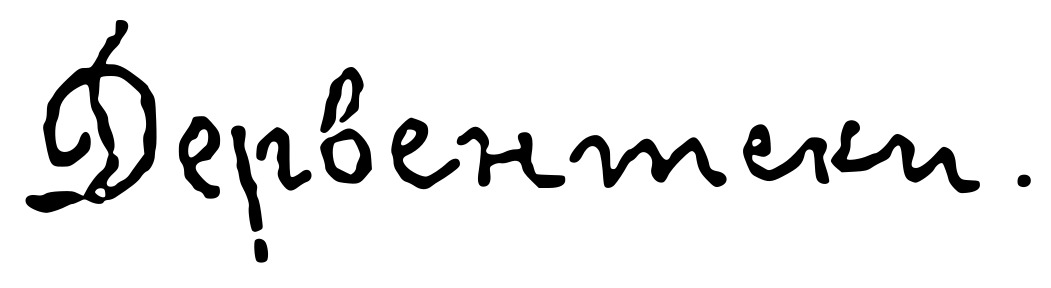
Signature of: konstantin gruev